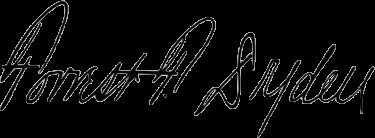
Signature of: forrest f dryden